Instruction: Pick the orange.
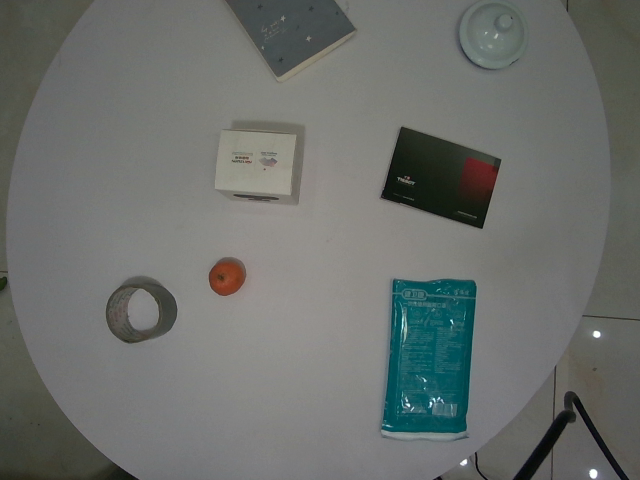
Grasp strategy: vertical